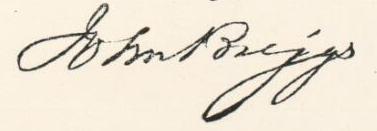
Signature of: john briggs